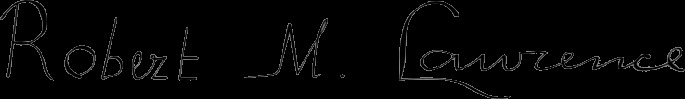
Signature of: robert means lawrence